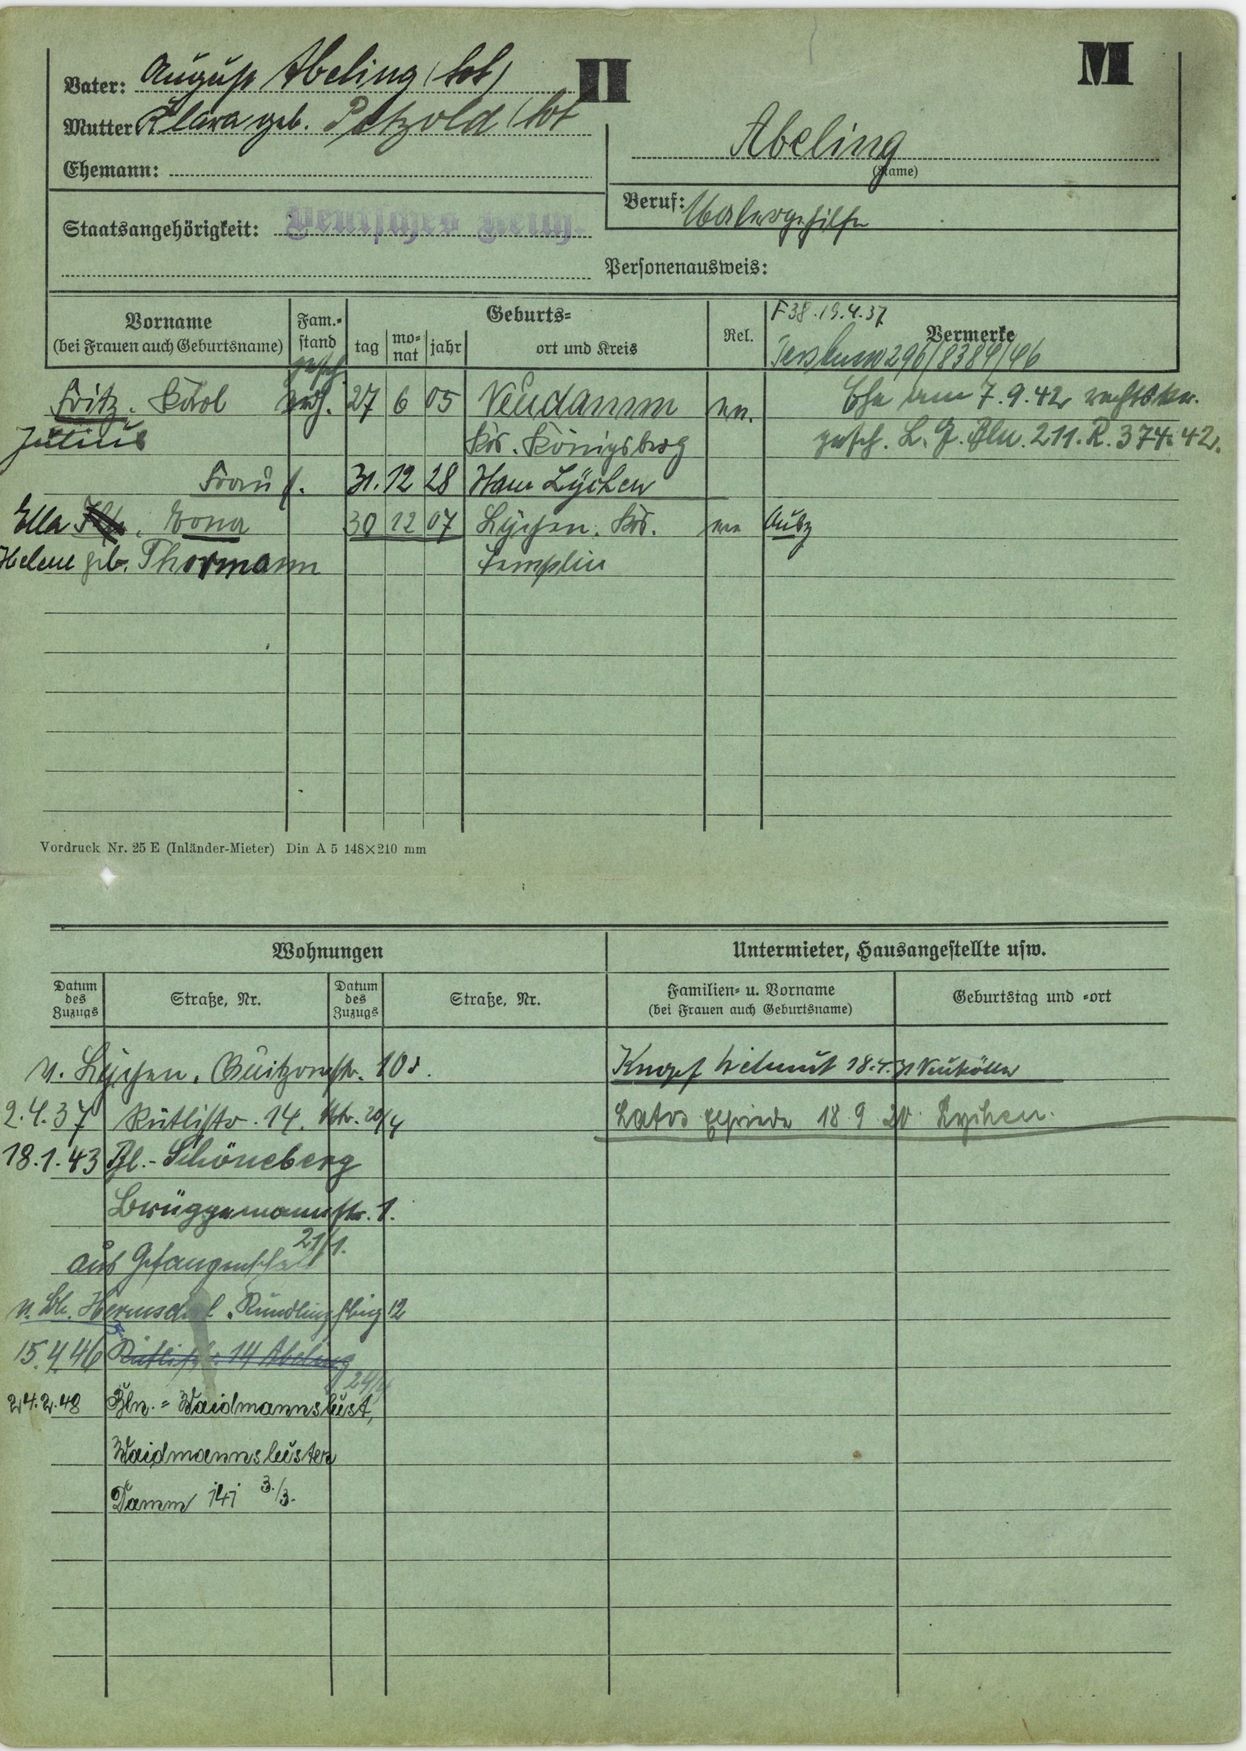
Abeling